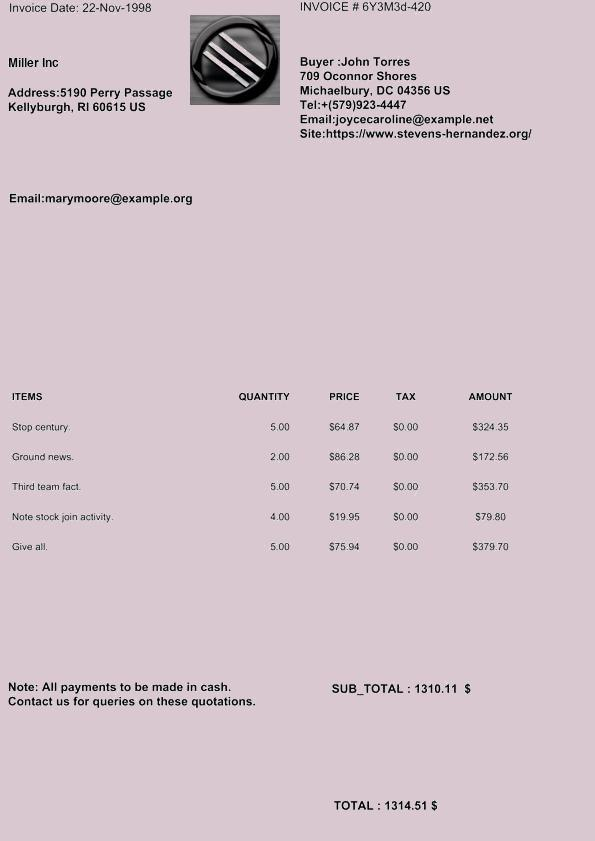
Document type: Invoice